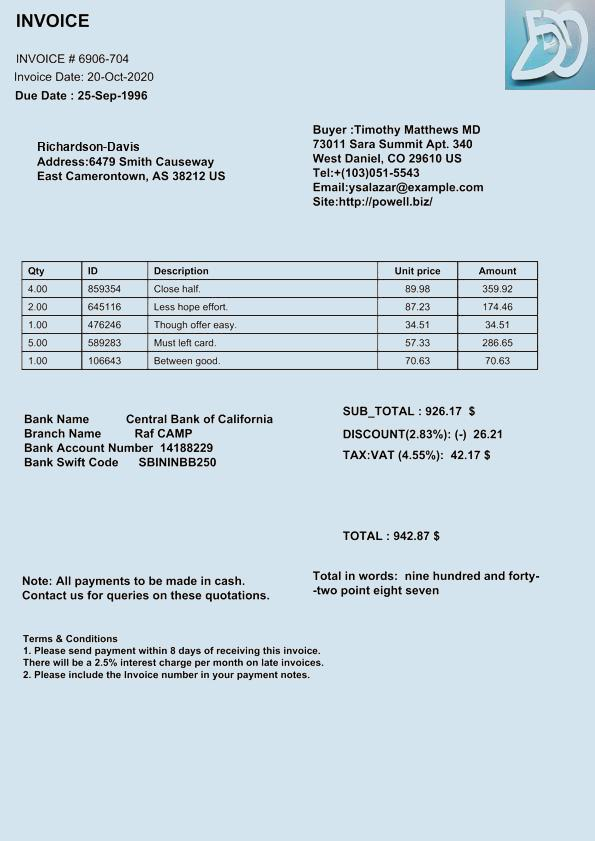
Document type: Invoice